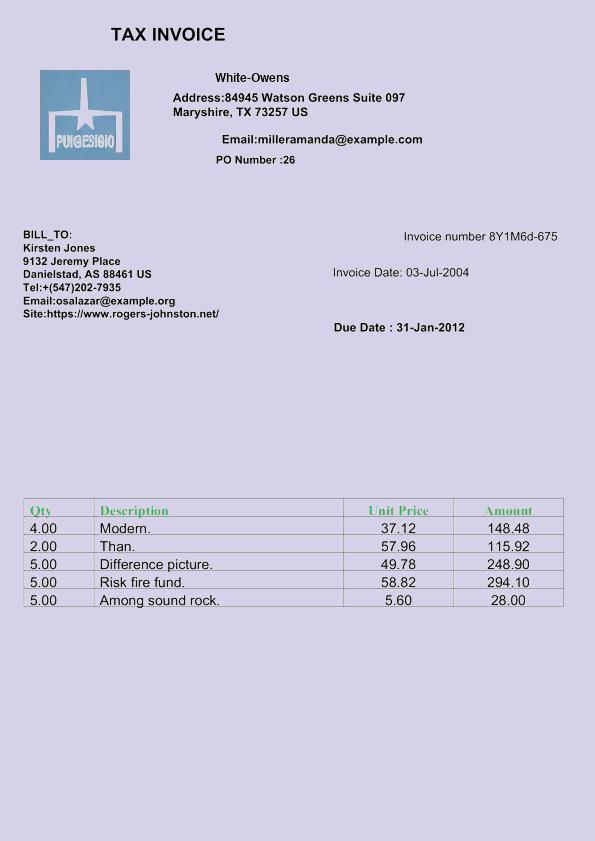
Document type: Invoice